Question: What could the diagnosis suggest?
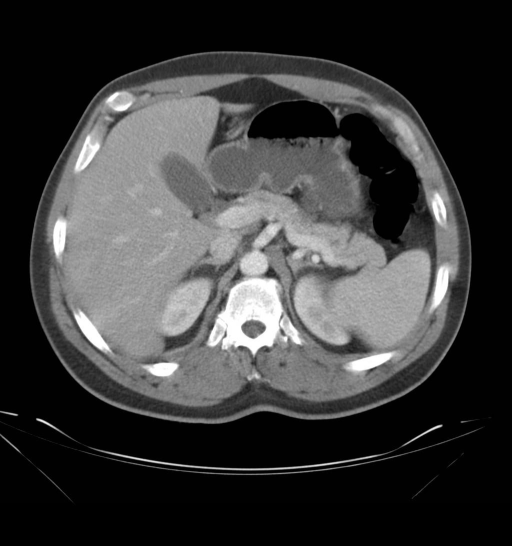
Answer: The possible diagnosis includes 1. Discitis/osteomyelitis
2. Pott's Disease.